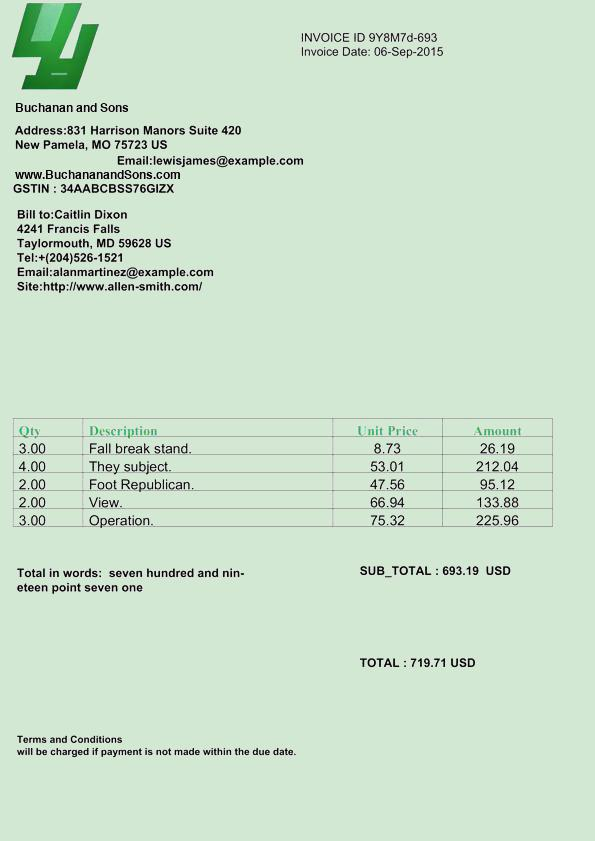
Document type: Invoice